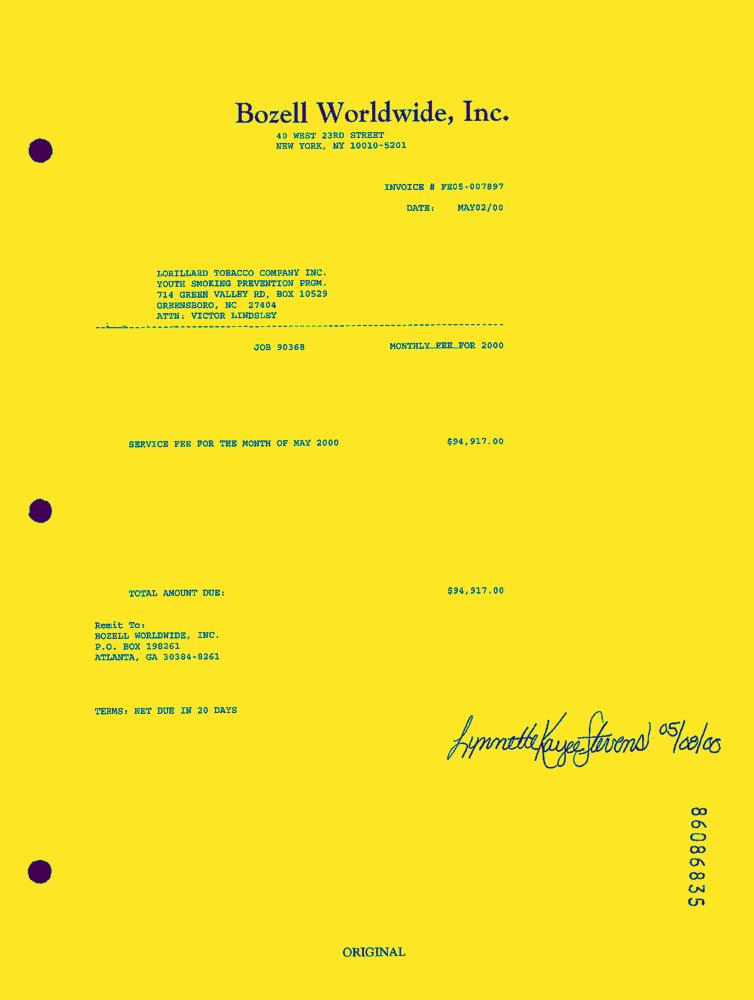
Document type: Invoice-Doc